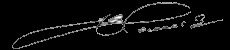
Signature of: valerii khomych